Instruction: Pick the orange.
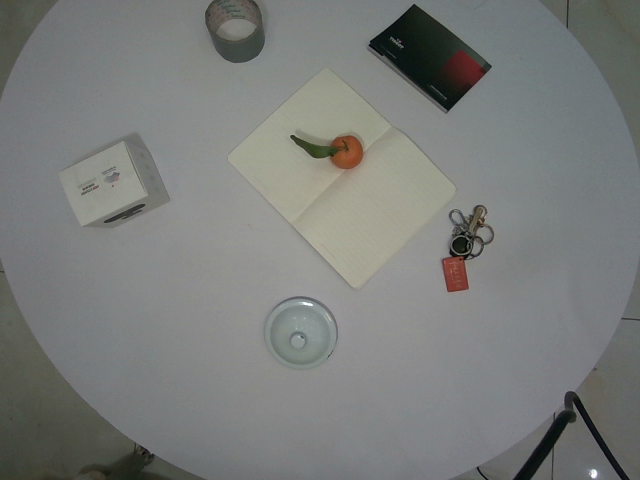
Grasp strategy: vertical